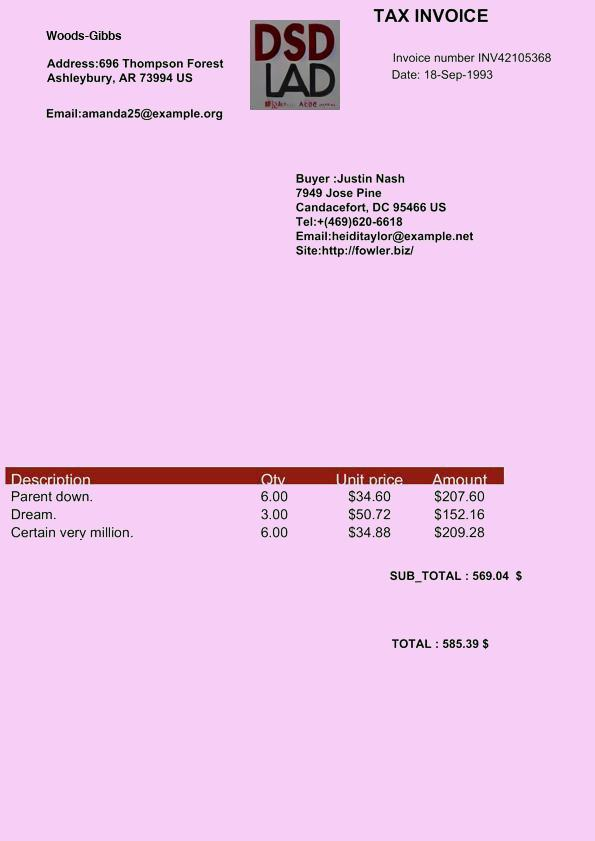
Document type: Invoice